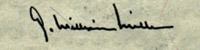
Signature of: g william miller